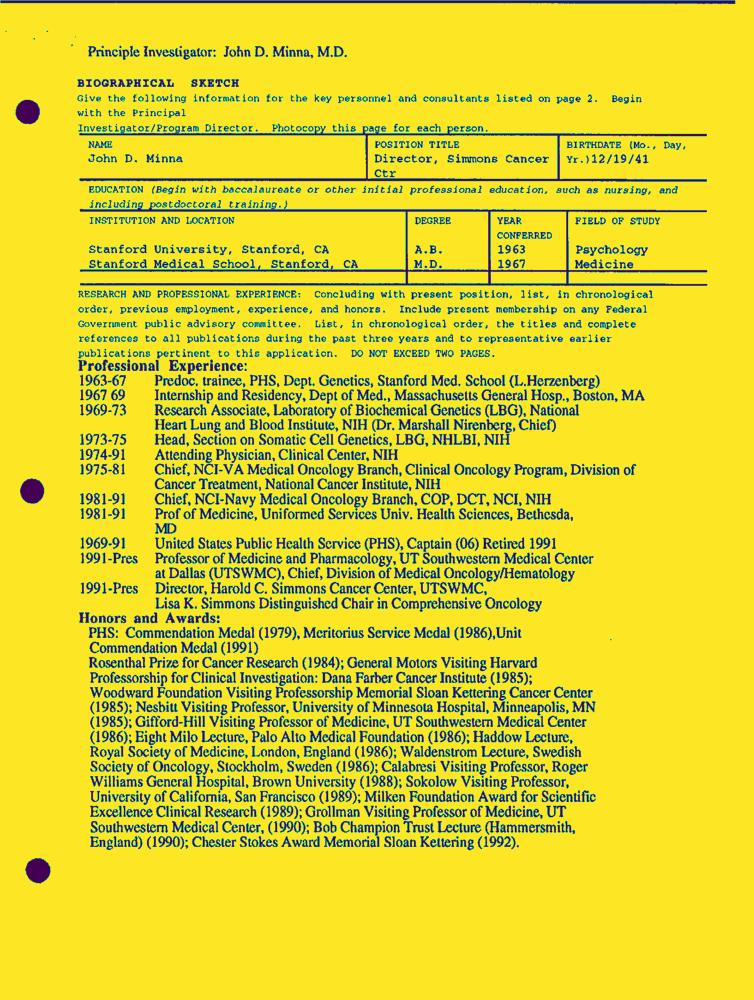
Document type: Resume-Doc